Question: Can you provide the account number mentioned in the document?
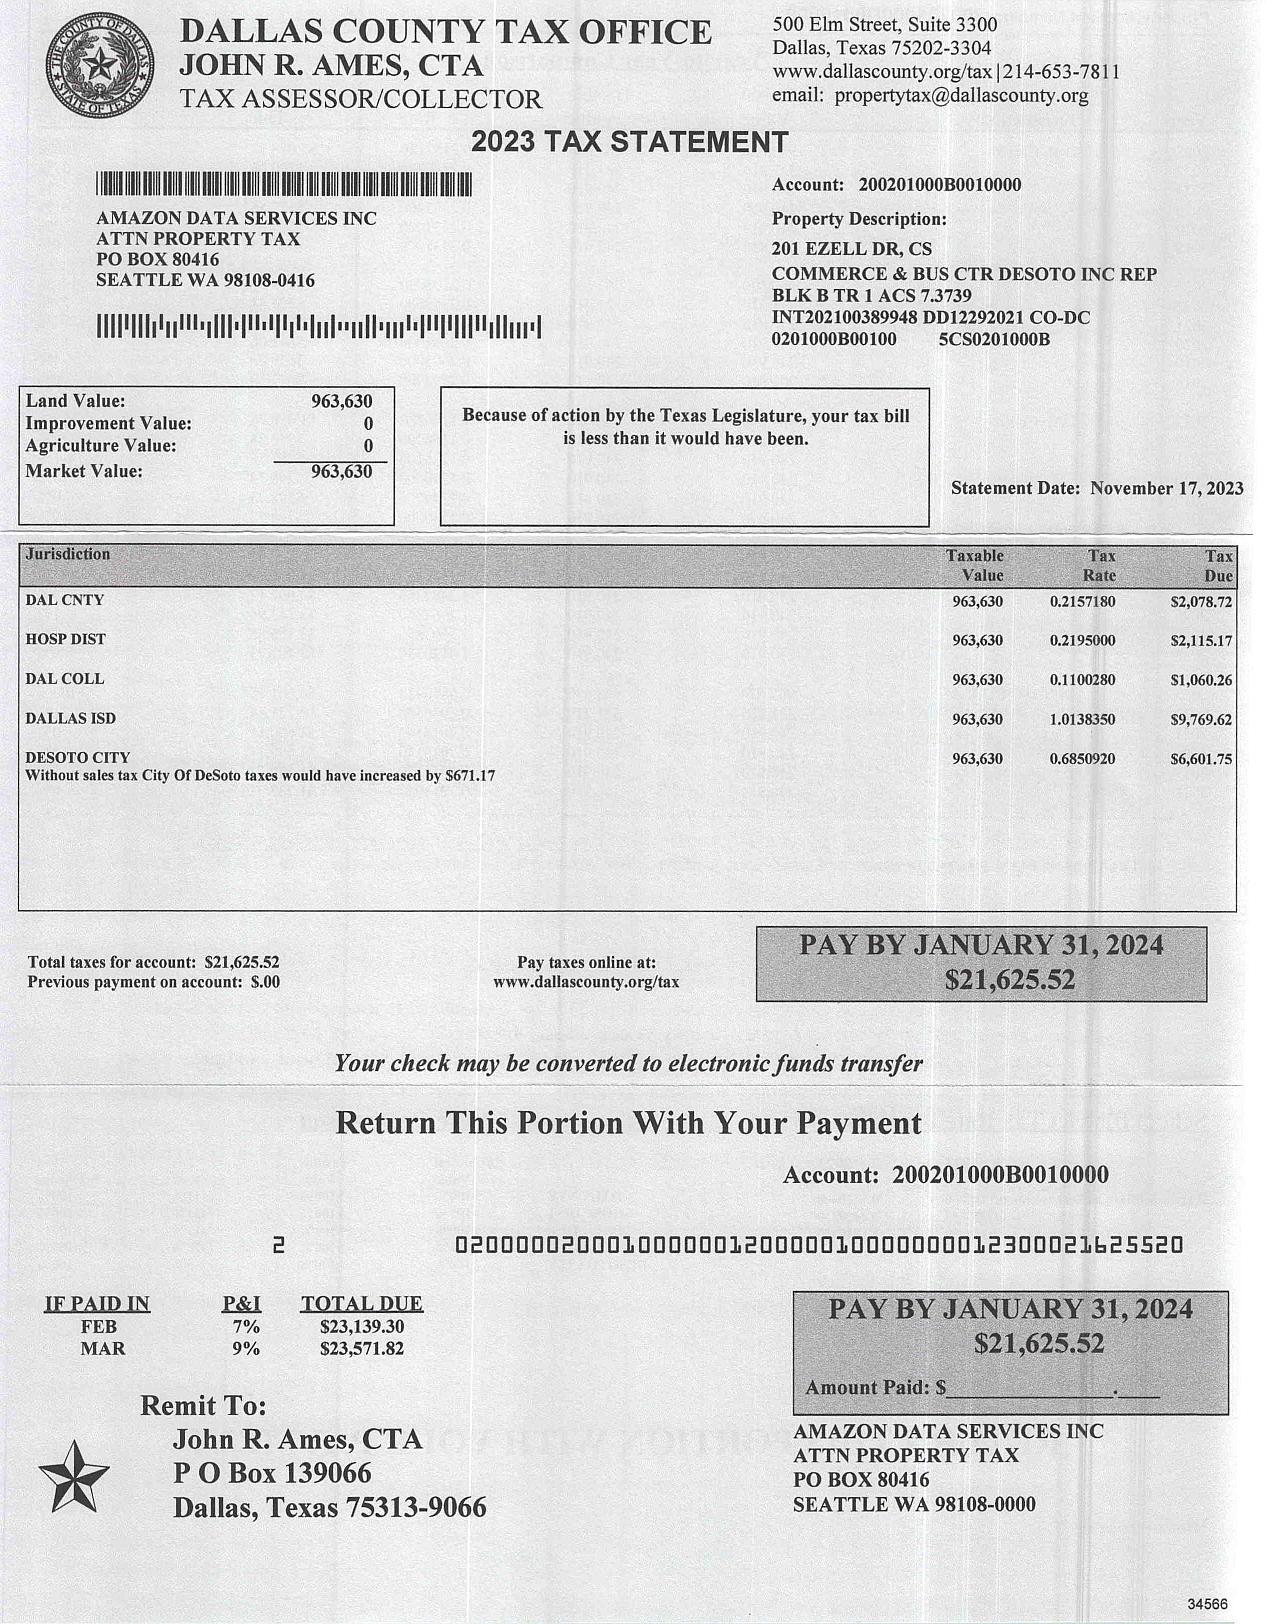
Answer: "200201000B0010000"